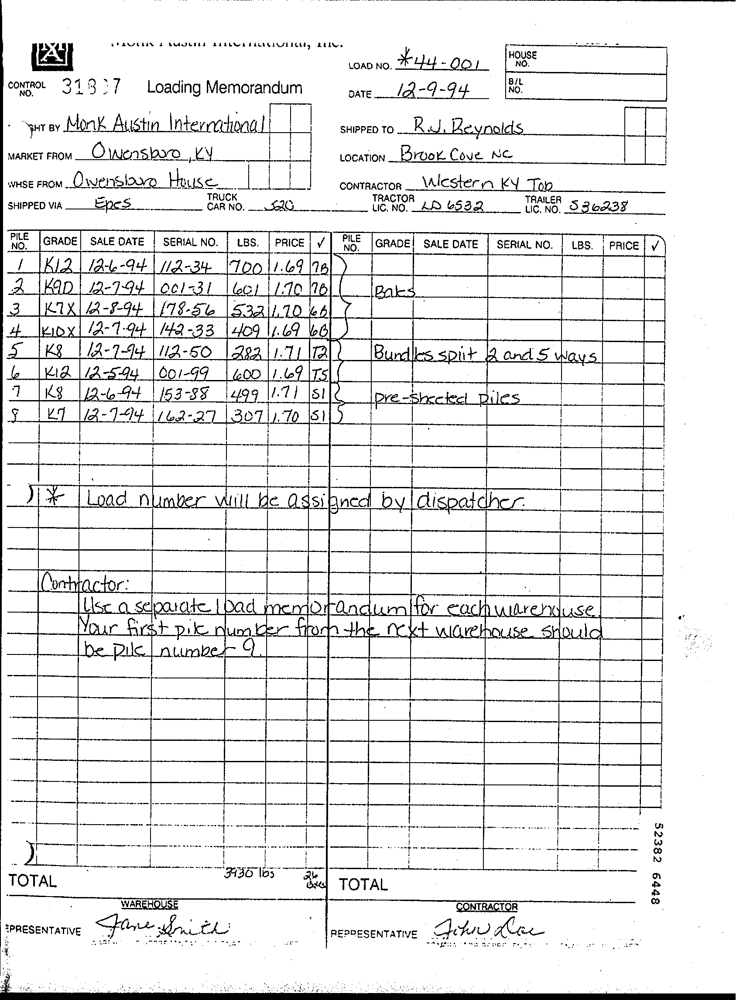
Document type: Invoice